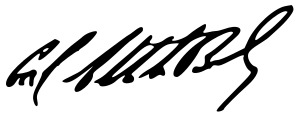
Signature of: alberto natusch